Question: What might the diagnosis be?
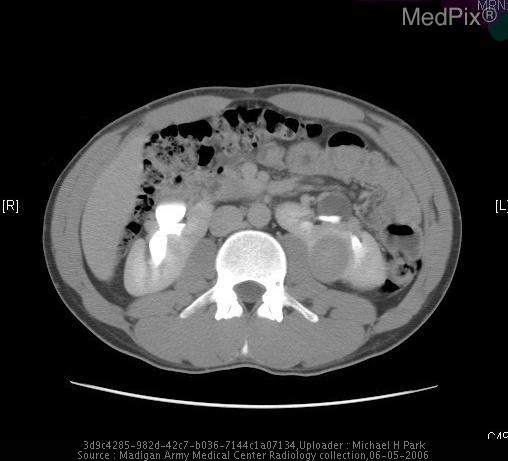
Answer: The possible diagnosis includes Mass in the Left kidney could represent:
-  Renal Cell Carcinoma
-  Oncocytoma
-  Adenoma
-  Metastasis
-  Wilms' tumor..